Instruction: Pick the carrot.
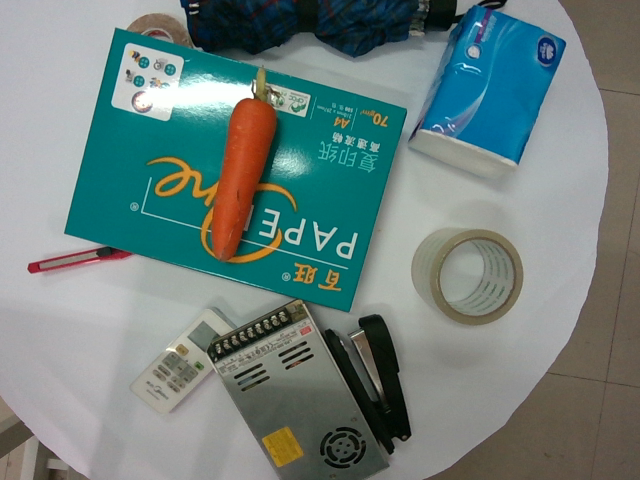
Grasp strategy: vertical